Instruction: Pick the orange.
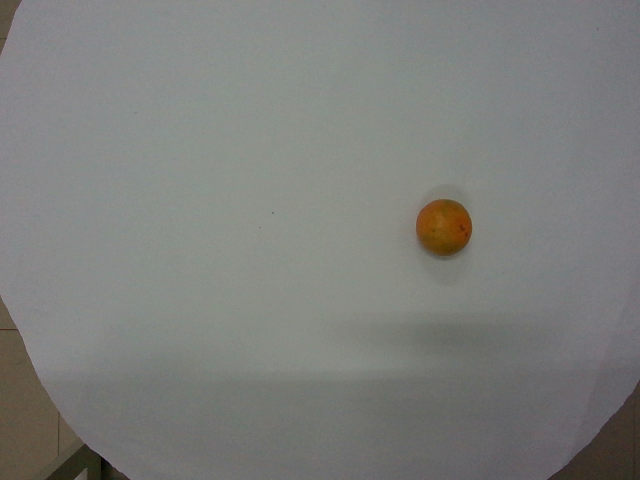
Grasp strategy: vertical